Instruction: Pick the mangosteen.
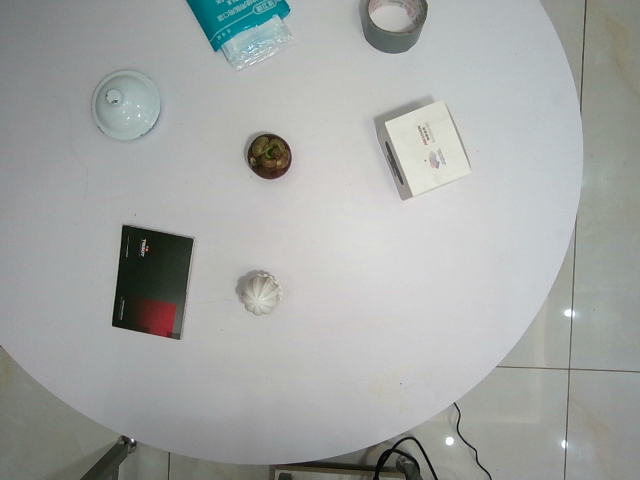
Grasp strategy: vertical